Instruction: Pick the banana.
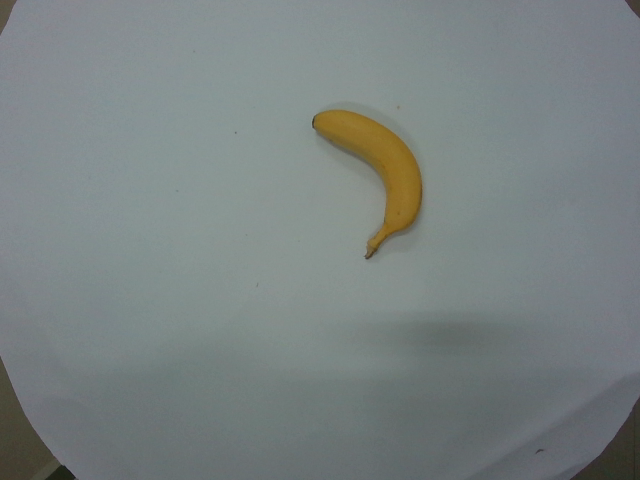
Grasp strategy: vertical